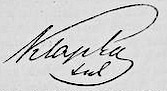
Signature of: györgy klapka